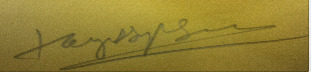
Signature of: harpreet sandhu